Extract the amount written in words, the amount in digits, the name of the payee, the date on the cheque, and the bank's name from the image.
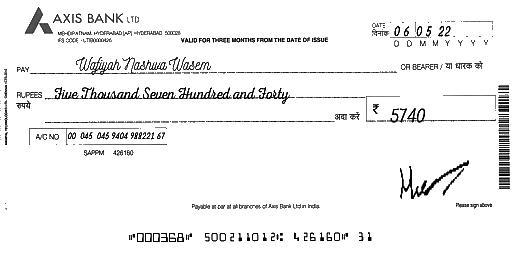
amt_in_words: Five Thousand Seven Hundred and Forty
amt_in_figures: 5740
payee_name: Wafiyah Nashwa Wasem
bank_name: AXIS BANK
cheque_date: 06/05/22